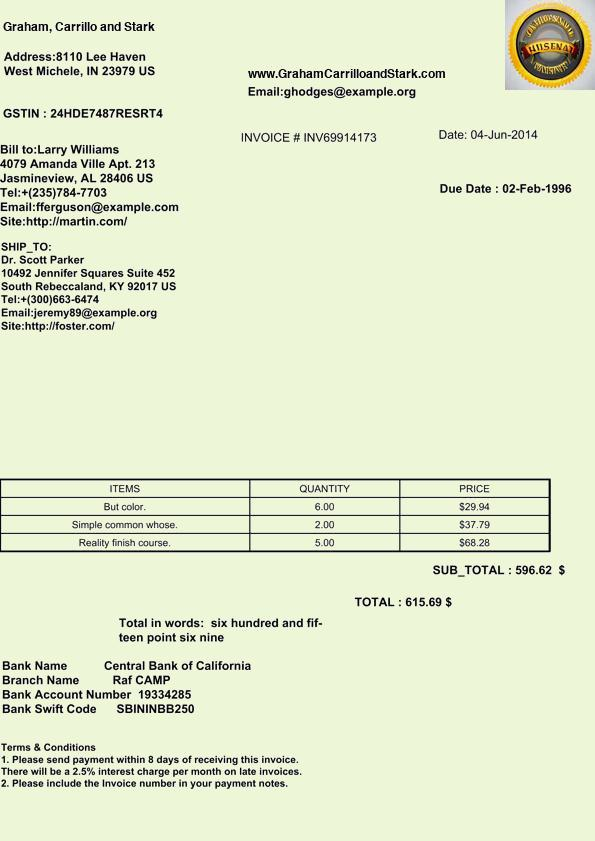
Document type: Invoice